Question: What was observed in the imaging?
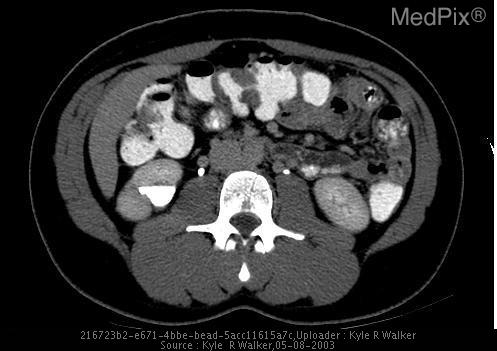
Answer: The imaging shows Axial CT images with contrast demonstrate a 2 cm hypodensity in the inferior pole of the right kidney. The mass contains 2 dependent calcifications. On the delayed phase of imaging, The hypdense mass fills with excreted contrast confirming the diagnosis of calyceal diverticulum. Calyceal diverticulum of the inferior pole of the right kidney with two dependently layering urinary calculi. Axial CT with contrast in the early arterial phase suggestive of the diagnosis. Delayed imaging through the proximal collecting systems confirms the diagnosis..